Question: How does the patient history play a role?
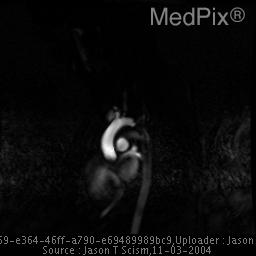
Answer: The patient's history of This case is based on a 3 year old female who at the age of 18 months underwent surgical resection with end-to-end repair of a mild preductal coarctation of the aorta just proximal to the left subclavian artery take-off. is key in understanding the case.